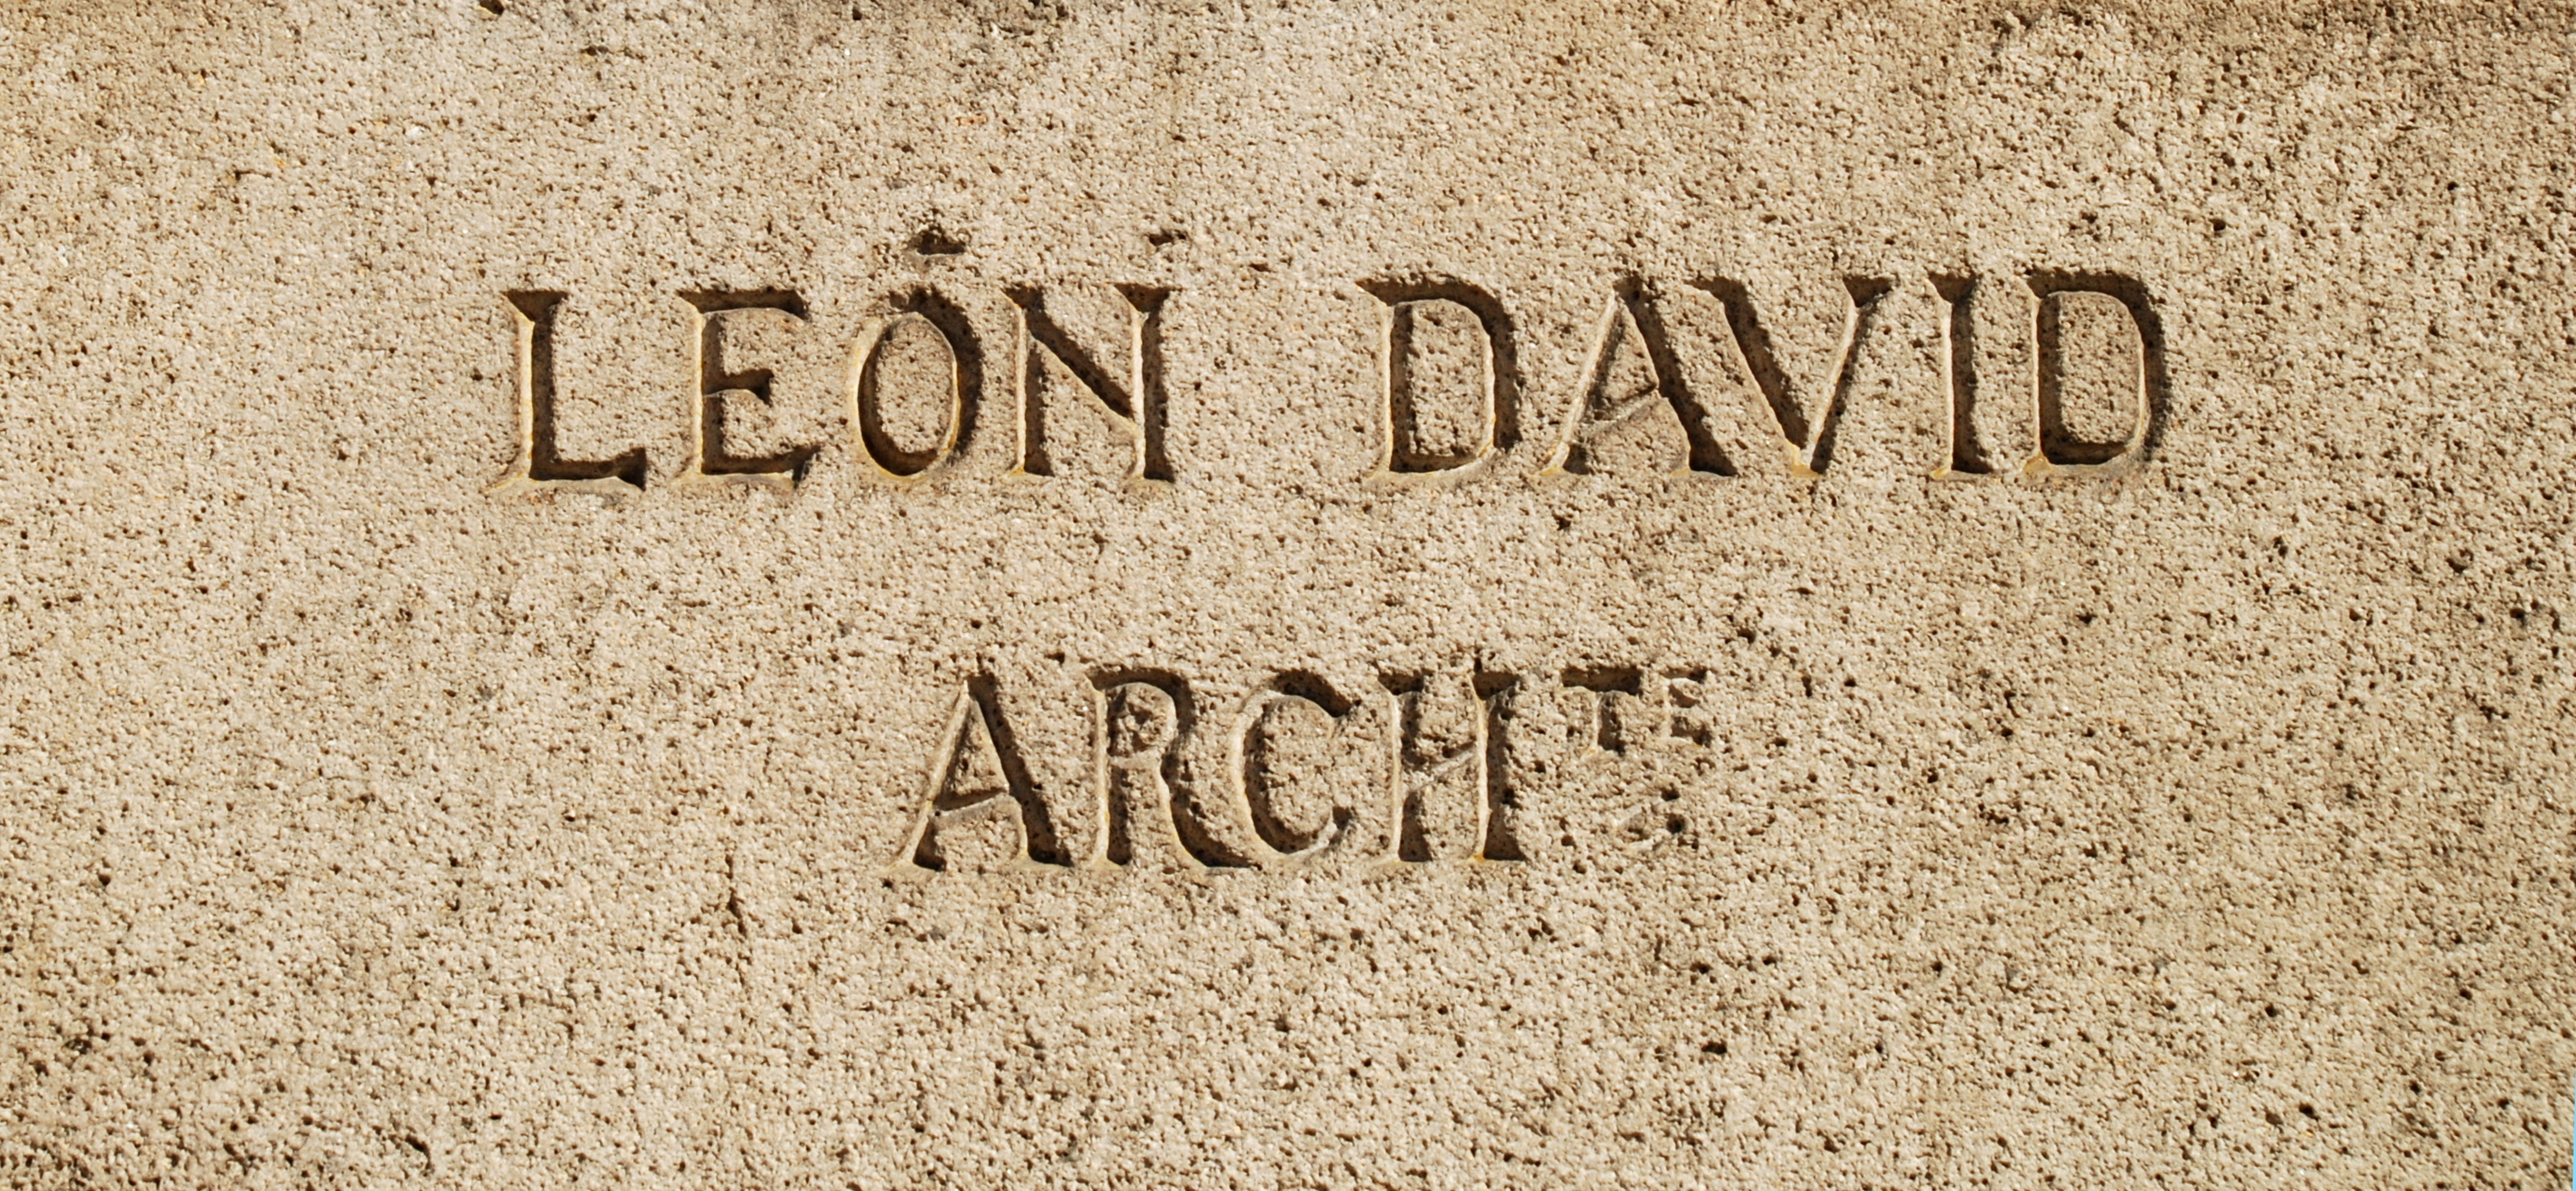
Signature of: léon david